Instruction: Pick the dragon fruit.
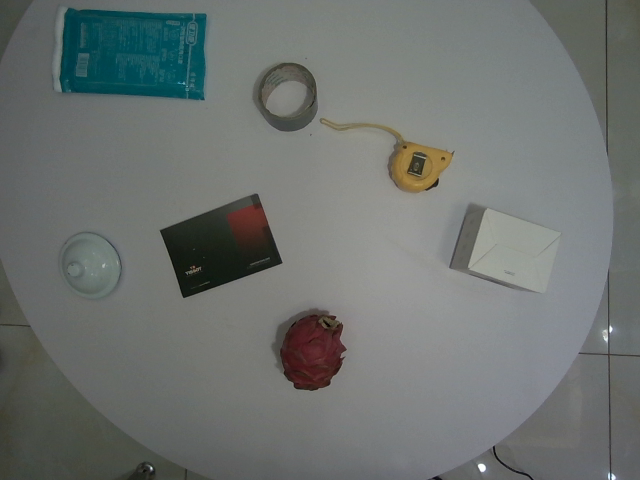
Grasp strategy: vertical